Question: What is the property identification or parcel number listed?
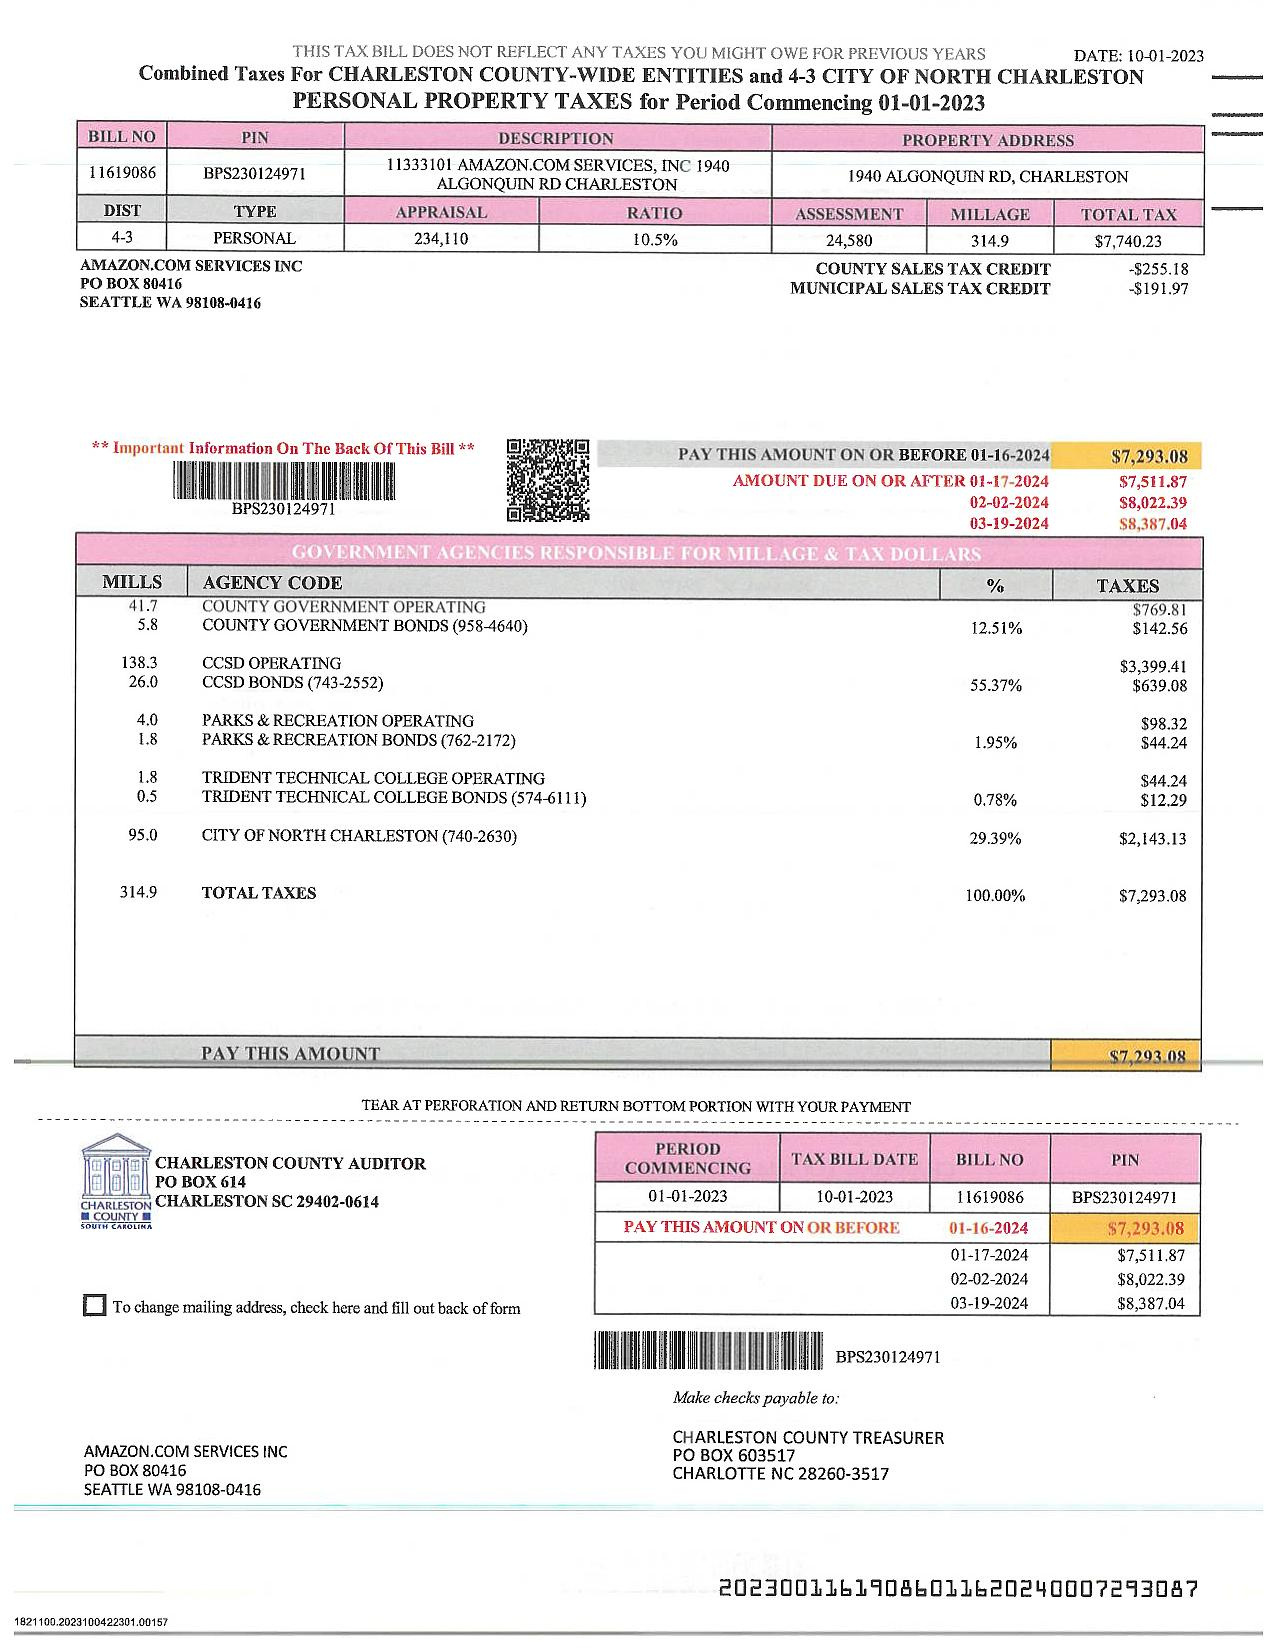
Answer: "11333101"